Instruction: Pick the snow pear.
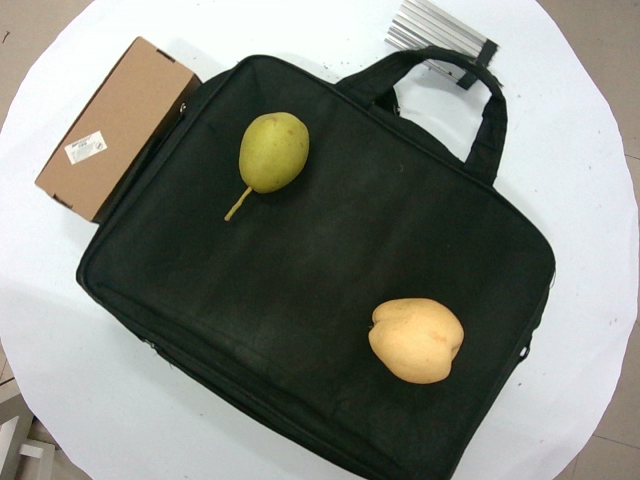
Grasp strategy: vertical